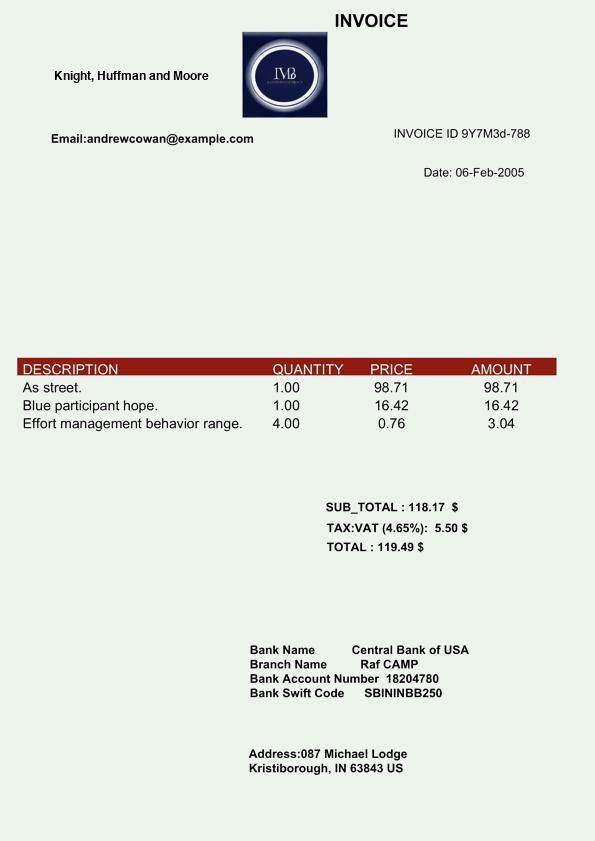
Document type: Invoice